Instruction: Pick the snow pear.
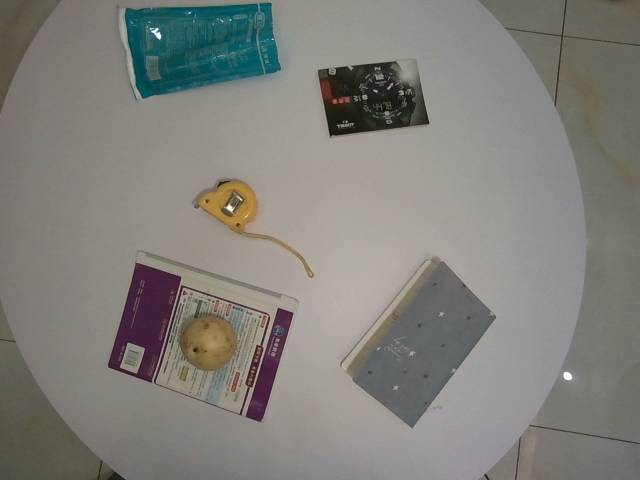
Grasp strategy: vertical